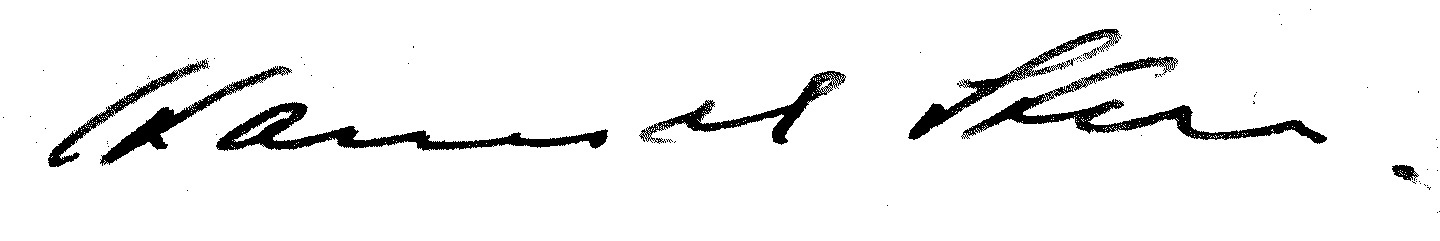
Signature of: hannah arendt